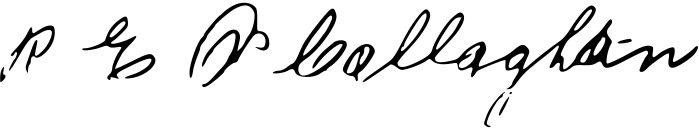
Signature of: q124100760